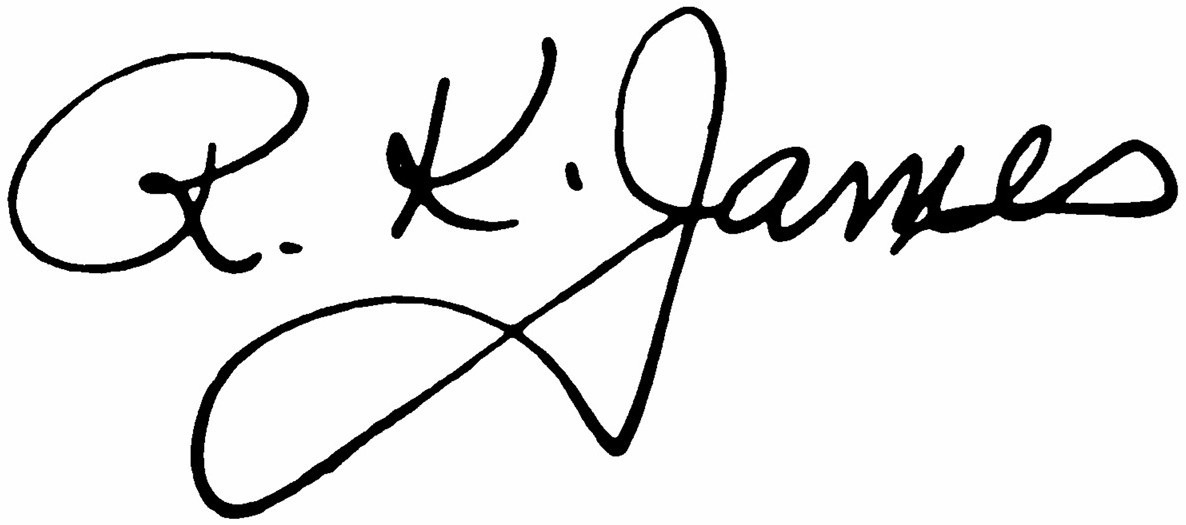
Signature of: ralph k james